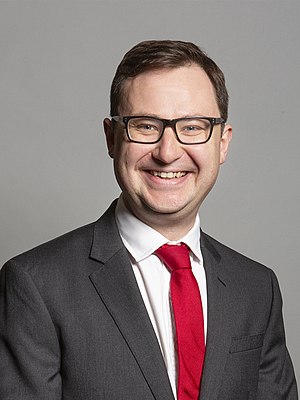
English: Official portrait of Alex Norris MP 3×4 portrait of Alex Norris